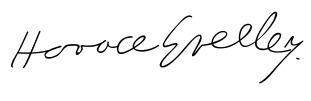
Signature of: horace greeley